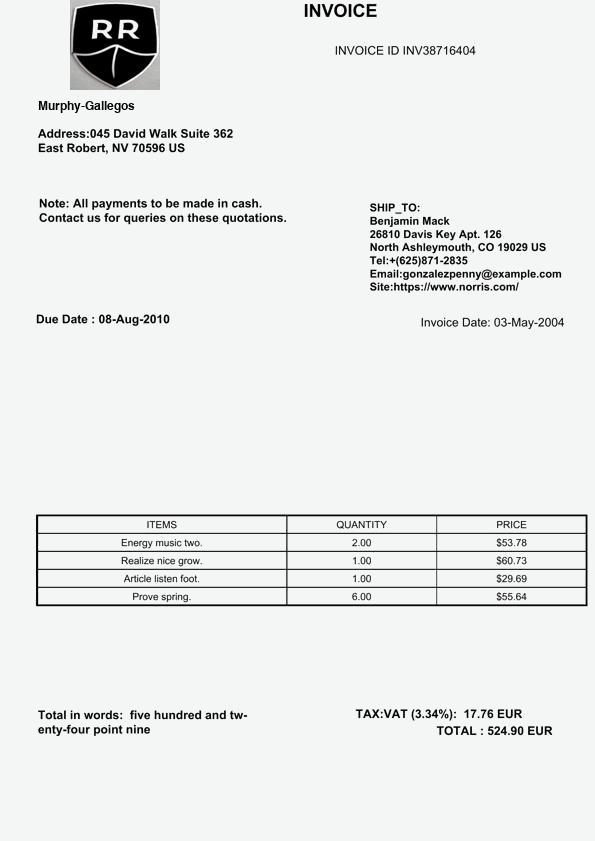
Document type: Invoice